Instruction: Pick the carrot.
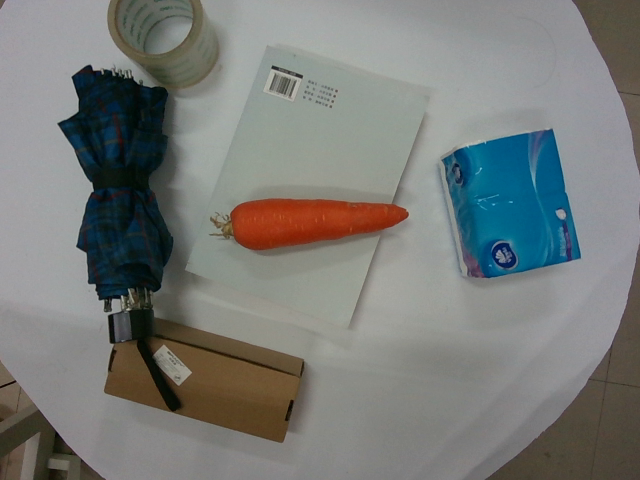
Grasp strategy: vertical